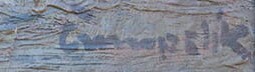
Signature of: jan čumpelík